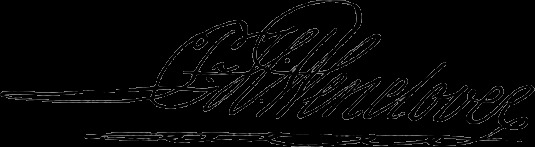
Signature of: peter hercules wendover